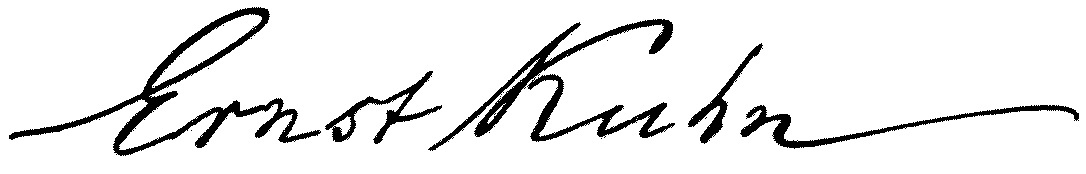
Signature of: ernst kuhn